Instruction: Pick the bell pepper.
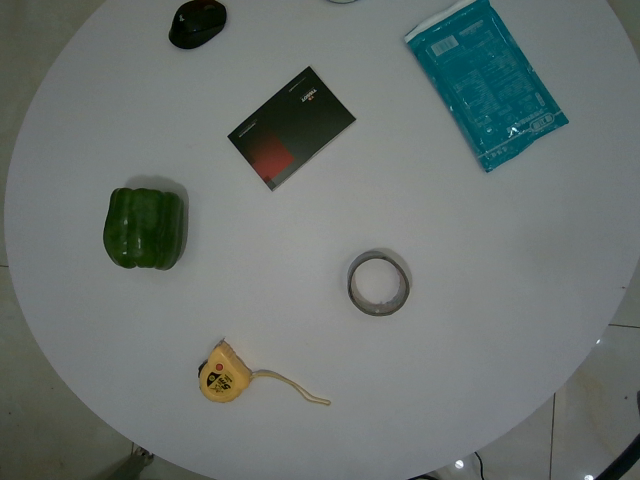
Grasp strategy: vertical